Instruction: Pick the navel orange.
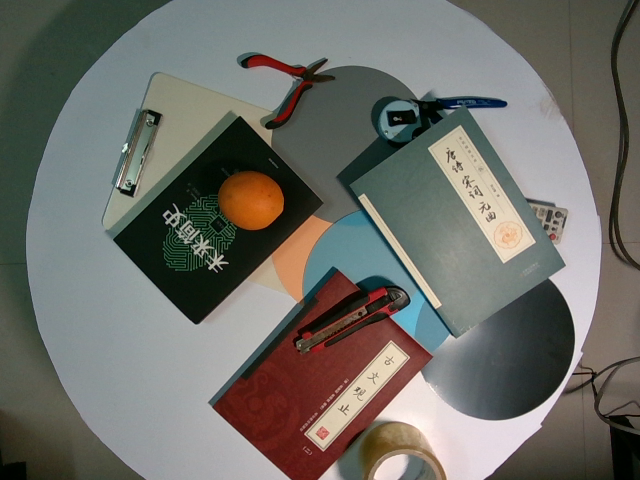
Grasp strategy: vertical